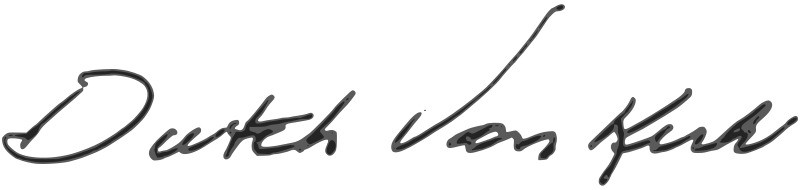
Signature of: theodore van kirk